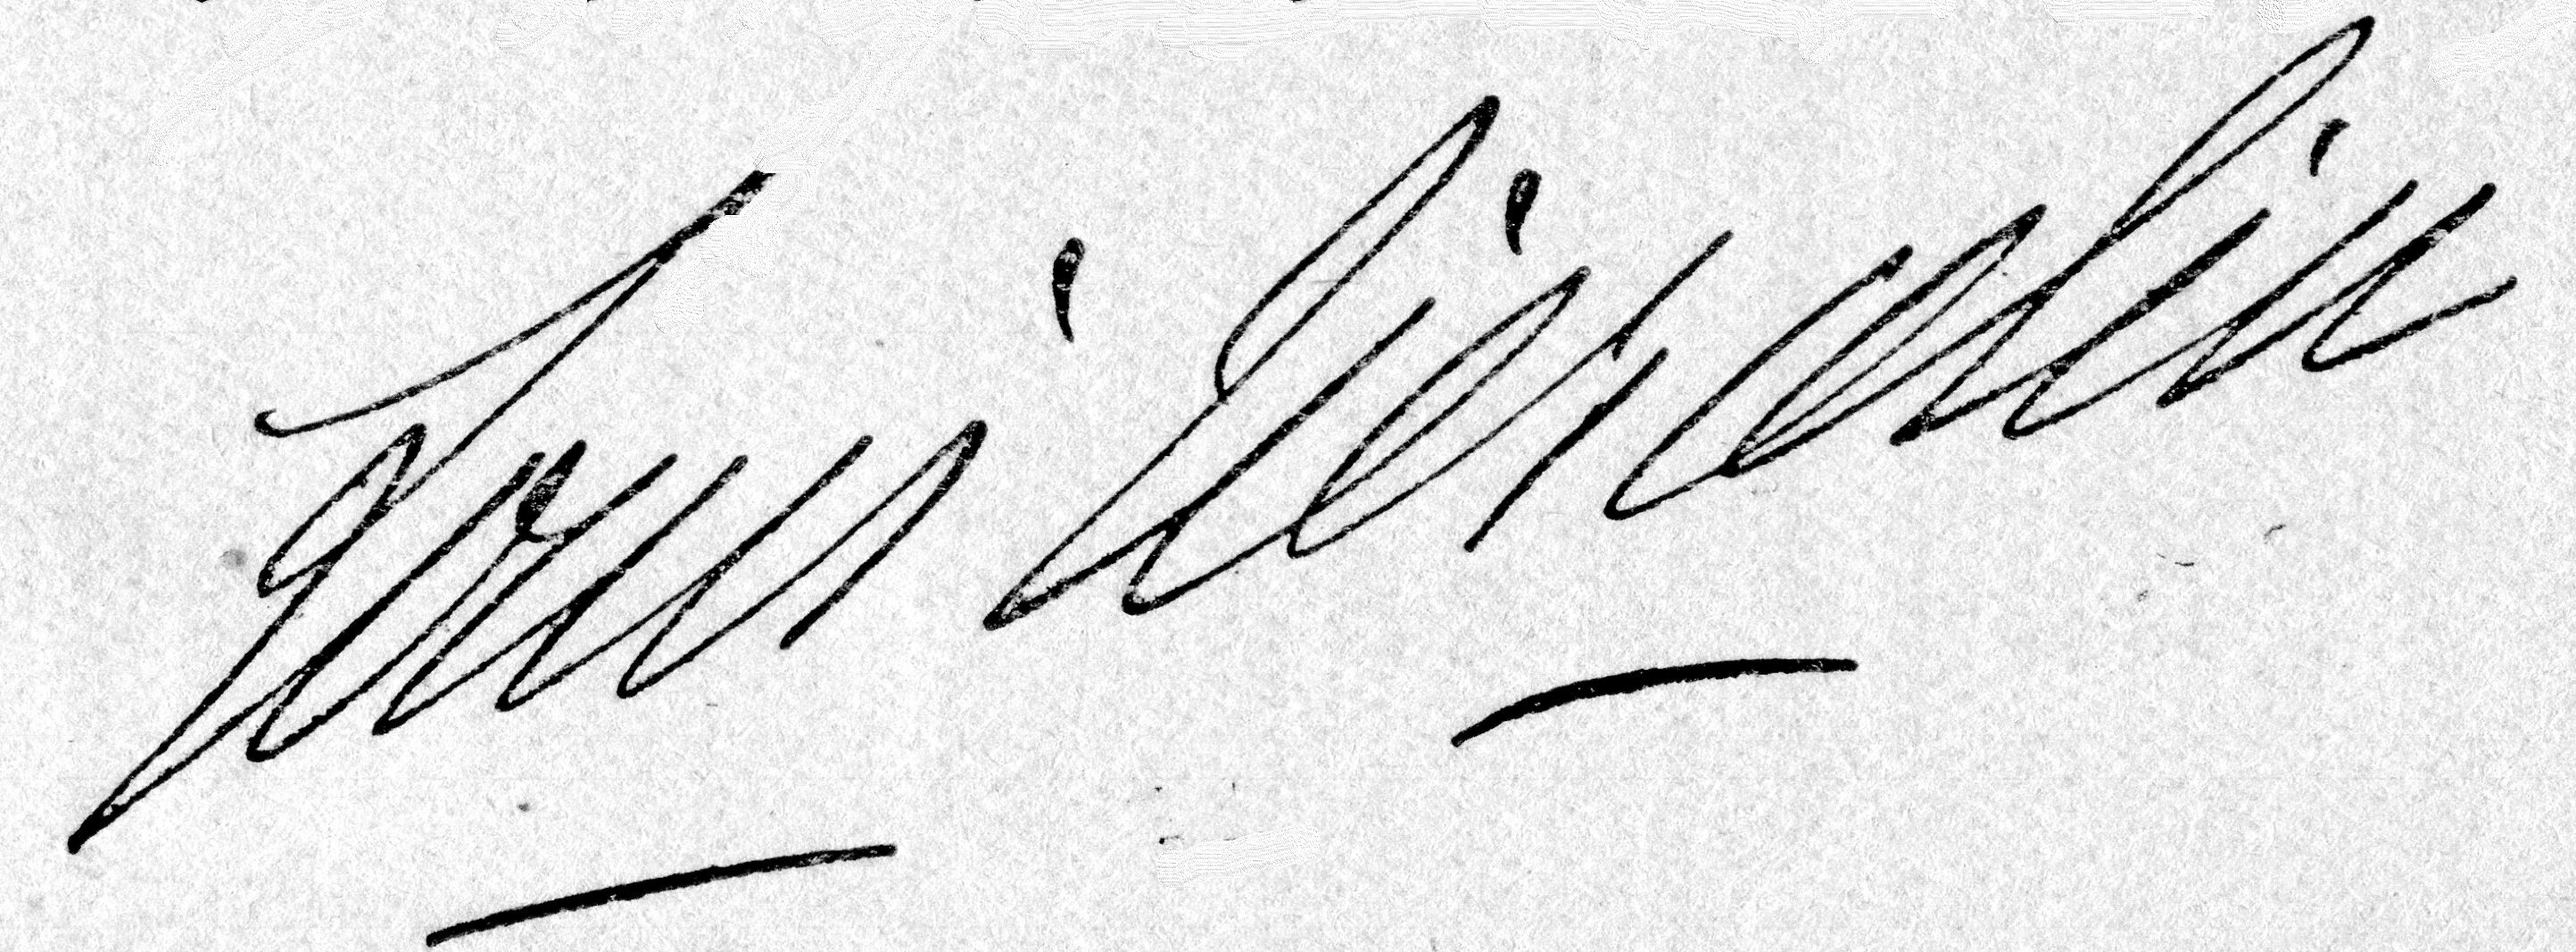
Signature of: louis tiercelin